Question: Talk about the condition:
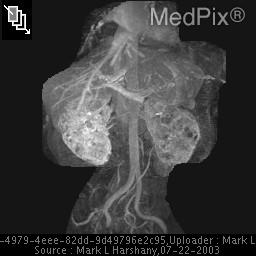
Answer: The disease is discussed as: BACKGROUND:
The autosomal dominant form of polycystic kidney disease (ADPKD) is an important cause of renal failure, accounting for 10% to 15% of patients who receive hemodialysis. Its incidence is approximately 1 in 500 to 1000, and approximately 500,000 Americans have been diagnosed with the disease.

Two genes for ADPKD have been localized, PKD1 on chromosome 16 and PKD2 on chromosome 4. A third but rare genetic locus, PKD3, is thought to exist but has not yet been identified. The trait theoretically has a 100% penetrance, and on average, because it is transmitted in an autosomal dominant fashion, 50% of an affected individual’s offspring will likewise be affected. Ninety-six percent of affected persons will manifest the disease clinically by age 90 years.

ETIOLOGY:
One theory suggests that a defect in the basement membrane of the tubules accounts for cyst development.  A 2nd theory holds that epithelial hyperplasia is an integral part of cyst formation. A 3rd theory postulates a defect in one of the proteins of the supportive extracellular connective tissue matrix.  A 4th theory involves the location of Na+ -K+ -ATPase in the cystic epitheliumEach theory has supportive findings.  However, it appears that tubular epithelial cell hyperplasia is the major component of cyst development.

GENETICS:
Two genes have been identified as the culprits for ADPKD: the polycystic kidney disease (PKD1) gene localized on the short arm of chromosome 16, which accounts for approximately 85% to 90% of cases, and the PKD2 gene localized to chromosome 4, which accounts for approximately 5% to 10% of cases. The presence of a third locus (PKD3) is now accepted as the cause of disease in a very small percentage of patients.   Those with the PKD2 defect usually typically  have a later onset of clinical symptoms and a slower progression of disease. In addition, Bear, et al, suggested that the disease in general is more severe and manifests earlier when it is inherited from the mother rather than from the father.

CLINICAL FEATURES:
Typically, symptoms or signs first occur between the ages of 30 and 50 years. These include microscopic and gross hematuria, flank pain, gastrointestinal symptoms, and renal colic secondary either to clots or stone and hypertension. Microscopic or gross hematuria is seen in 50% of patients, and in 19% to 35% it is the presenting symptom.  However, as blood pressure screening has become more widespread, hypertension more than hematuria has become the principal form of presentation.  In children who present after 1 year of age, the principal signs and symptoms are related to hypertension, proteinuria, and/or hematuria.  Neonates present mostly on the basis of renomegaly. When the disease is severe, stillbirth or significant respiratory distress can occur.

Approximately 10% to 40% of patients have berry aneurysms, and approximately 9% of these patients die because of subarachnoid hemorrhages.

Other abnormalities associated with ADPKD are mitral valve prolapse and colonic diverticulosis.

HISTOPATHOLOGY:
The renal cysts range from a few millimeters to a few centimeters in diameter and appear diffusely throughout the cortex and medulla with communications at various points along the nephron.  Epithelial hyperplasia or even adenoma formation in the cyst wall is common, and the basement membrane of the wall is thickened. Arteriosclerosis is present in more than 70% of patients with preterminal or terminal renal failure, and interstitial fibrosis, with or without infiltrates, is common. This fibrosis may be secondary to infection or to an inflammatory reaction set off by spontaneously rupturing cysts.

ASSOCIATION WITH RENAL CELL CARCINOMA (RCC):
The incidence of RCC in patients with ADPKD is no higher than that in the general population.

EVALUATION:
To make the diagnosis, it is important to have a history of the patient’s family spanning at least three generations.  When there is no family history to support a diagnosis of ADPKD, a presumptive diagnosis can be made if bilateral renal cysts are present and two or more of the following symptoms are present as well: bilateral renal enlargement; three or more hepatic cysts; cerebral artery aneurysm; and a solitary cyst of the arachnoid, pineal gland, pancreas, or spleen.

In adults, intravenous urography usually reveals bilateral renal enlargement, calyceal distortion, and a bubble or Swiss cheese appearance in the nephrogram phase. A CT scan or MRI may is superior to sonography for detecting cysts in organs other than the kidney. CT is helpful in making the diagnosis of hemorrhage within a cyst. More acute hemorrhage has a higher density (50 to 90 Hounsfield units [HU]) than old hemorrhage. MRI also may be helpful, particularly in patients with compromised renal function, because no contrast agent is needed

EXAMINATION OF FAMILY MEMBERS AND GENETIC COUNSELING
Because ADPKD is an autosomal dominant condition, 50% of the children of affected adults will also be affected. Therefore, when the disease is diagnosed, the patient’s children should be examined by ultrasound. Before 1970, diagnosis of ADPKD before the age of 25 years was rare. With ultrasound, the possibility of making the diagnosis in affected individuals before this age is at least 85%. When genetic studies are used, the diagnostic accuracy approaches 100%.

TREATMENT AND PROGNOSIS
More than 60% of patients with ADPKD who do not yet have renal impairment have hypertension, which can worsen renal function, cause cardiac disease, and predispose the patient to intracranial hemorrhage. The complications of ADPKD can be reduced significantly by controlling the blood pressure.

Acute pain may be secondary to infection or hemorrhage into a cyst or to subcapsular bleeding. Chronic loin pain requiring narcotics is probably related to distention of cysts and the renal capsule. Some have proposed an operation that involves unroofing the cysts to relieve the pain.

The rate of renal deterioration seems to correlate with the rate of cyst growth.  Churchill, et al, calculated that patients with sonographically identifiable ADPKD have a 2% chance of developing end-stage renal failure by age 40 years, a 23% chance by age 50, and a 48% chance by age 73.

EMERGING THERAPEUTICS:
Because polycystic kidney disease entities represents hyperplastic cystic conditions, Grantham suggested that it is time to treat polycystic kidney diseases like the neoplastic disorders they are. One such method would be to block the action of growth factors or their receptors. Another would be to consider chemotherapeutic agents.